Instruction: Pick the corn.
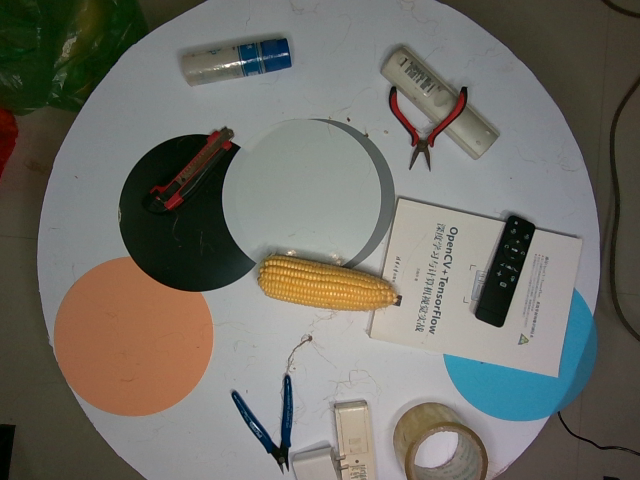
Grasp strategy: vertical